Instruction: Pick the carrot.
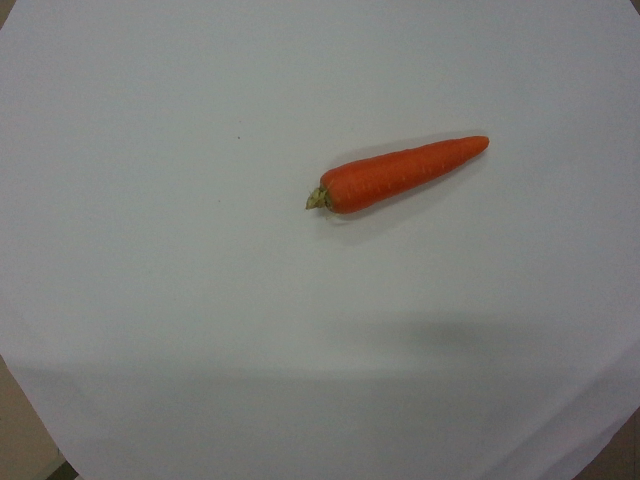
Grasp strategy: vertical